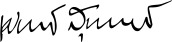
Signature of: sethaput suthiwartnarueput